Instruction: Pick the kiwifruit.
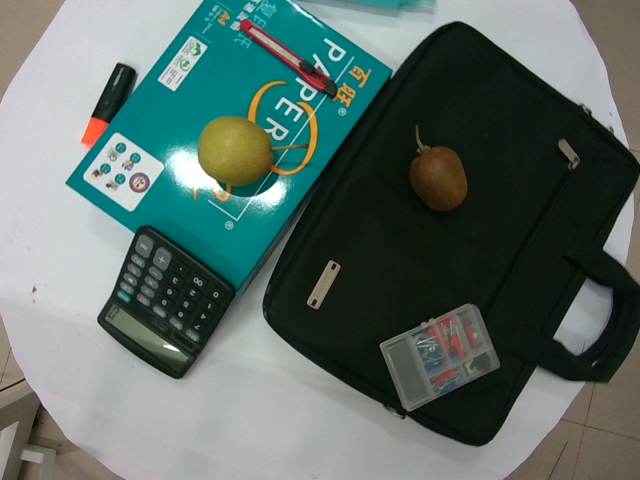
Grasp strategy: vertical